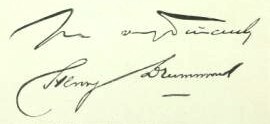
Signature of: henry drummond